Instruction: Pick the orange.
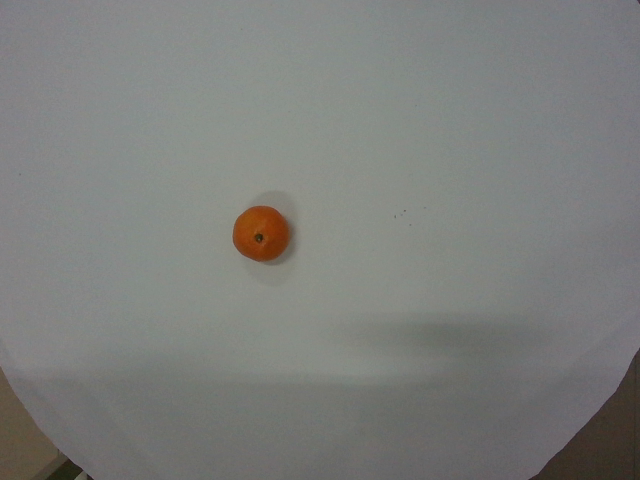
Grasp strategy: vertical